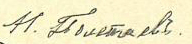
Signature of: nikolay poletaev